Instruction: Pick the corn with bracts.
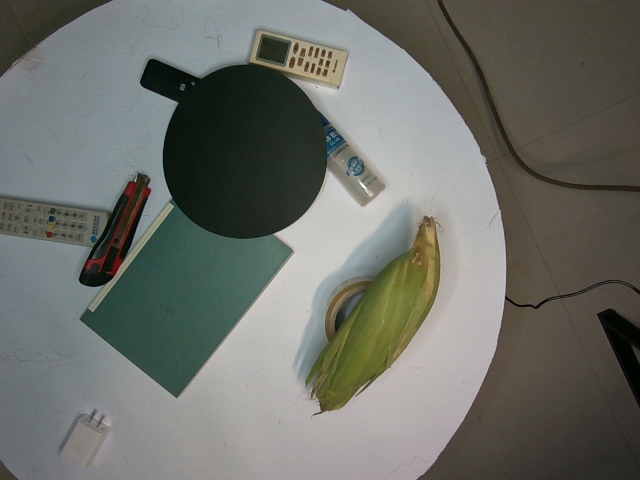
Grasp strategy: vertical